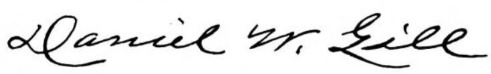
Signature of: daniel webster gill